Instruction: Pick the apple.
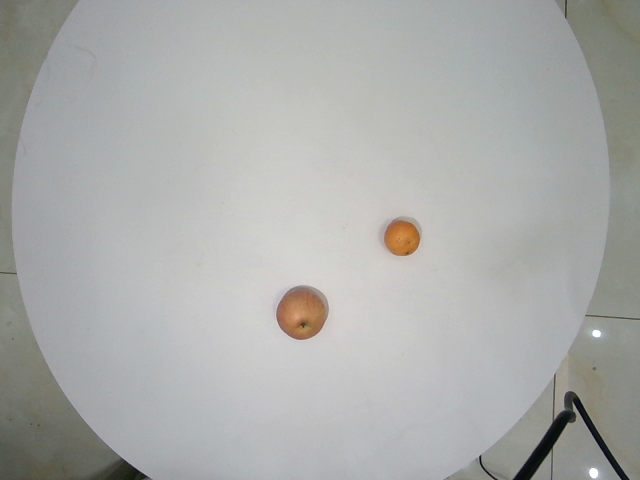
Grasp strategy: vertical